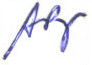
Signature of: q128109984